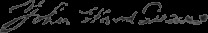
Signature of: john ward dean